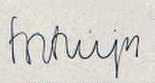
Signature of: pieter droogleever fortuyn